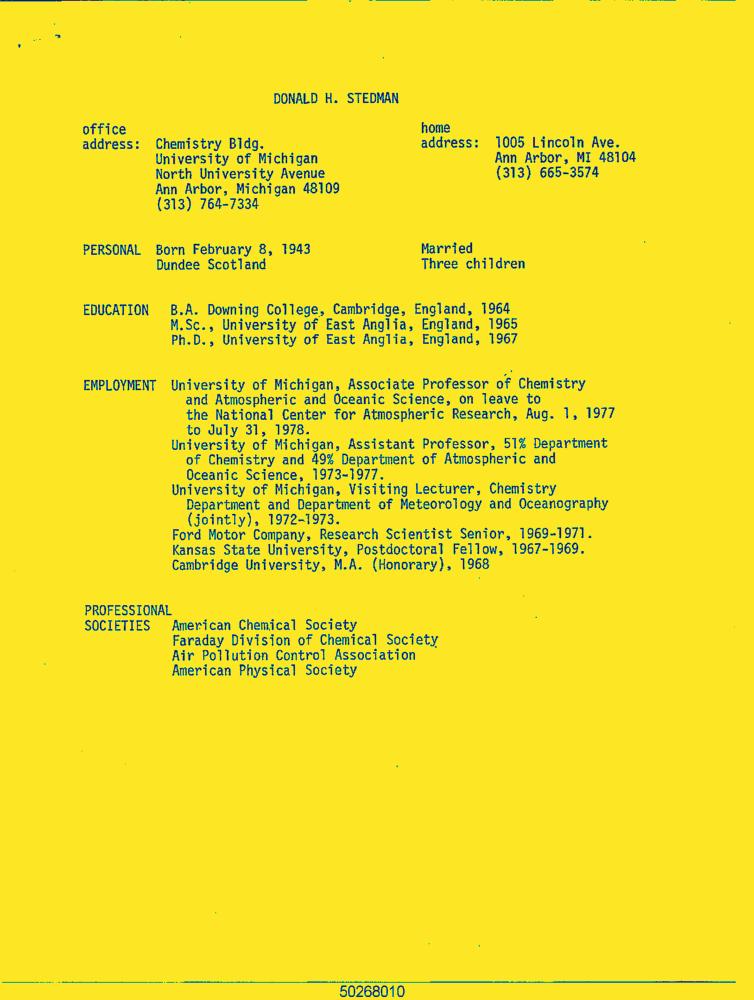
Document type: Resume-Doc